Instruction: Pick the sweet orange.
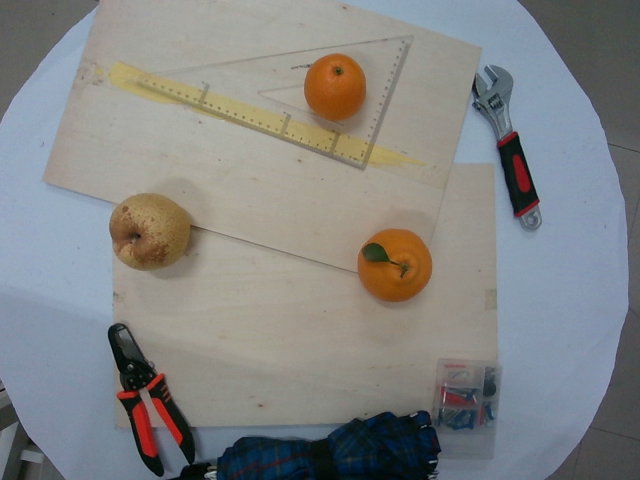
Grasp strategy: vertical